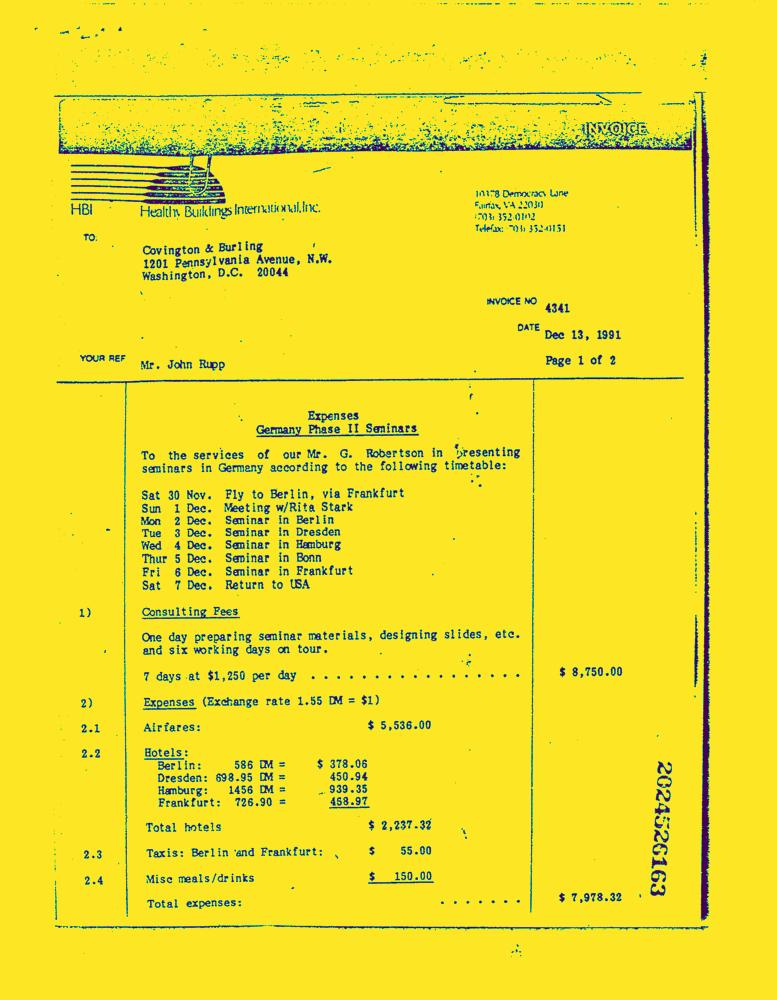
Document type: Invoice-Doc